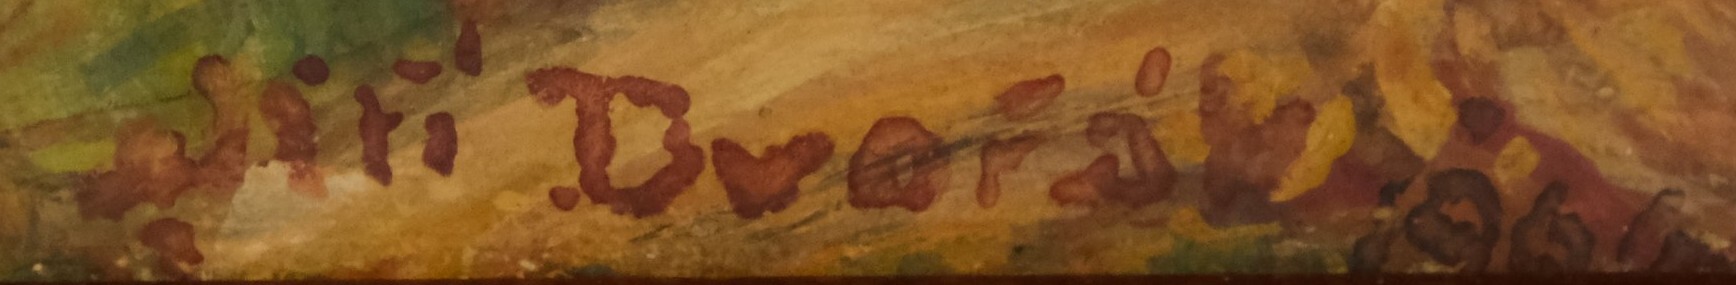
Signature of: jiří dvořák